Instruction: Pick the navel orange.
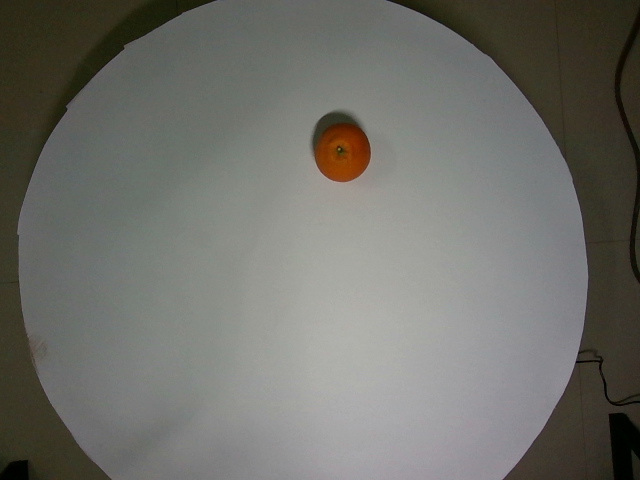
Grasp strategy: vertical